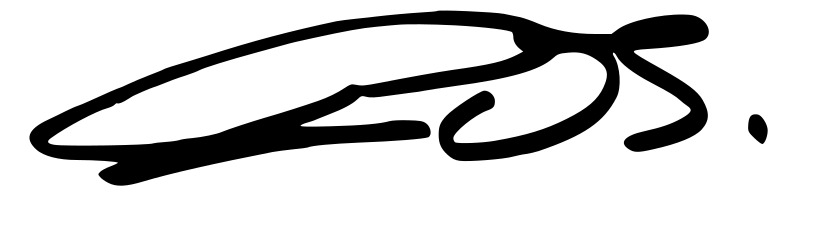
Signature of: adonxs